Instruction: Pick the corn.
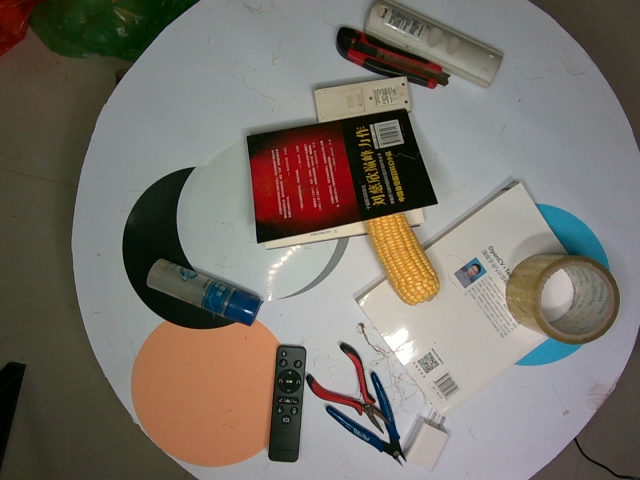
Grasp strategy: vertical